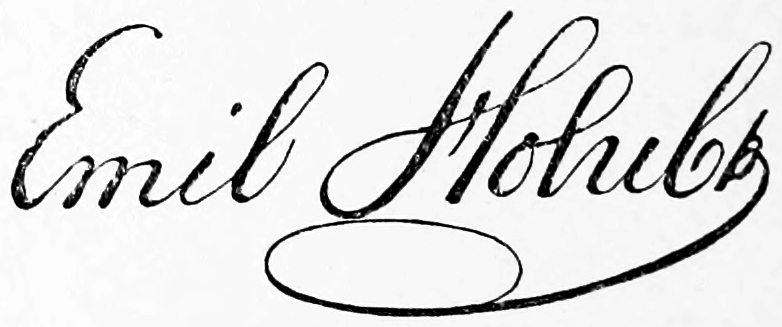
Signature of: emil holub